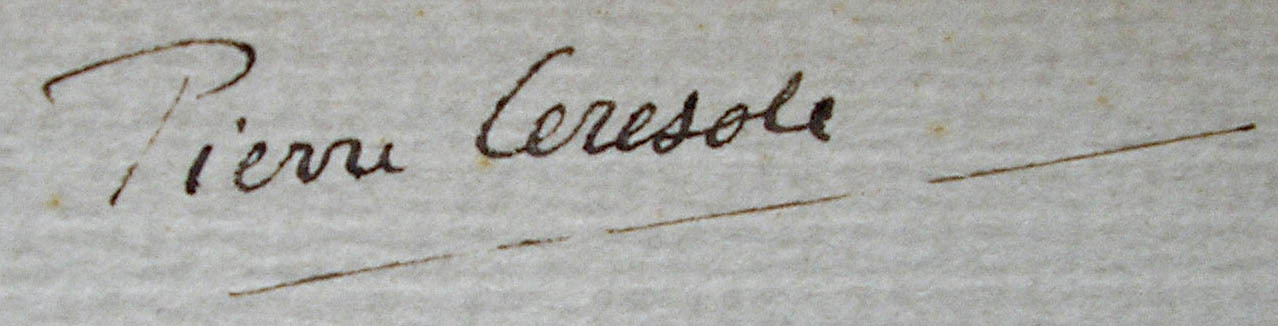
Signature of: pierre cérésole